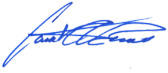
Signature of: court boice